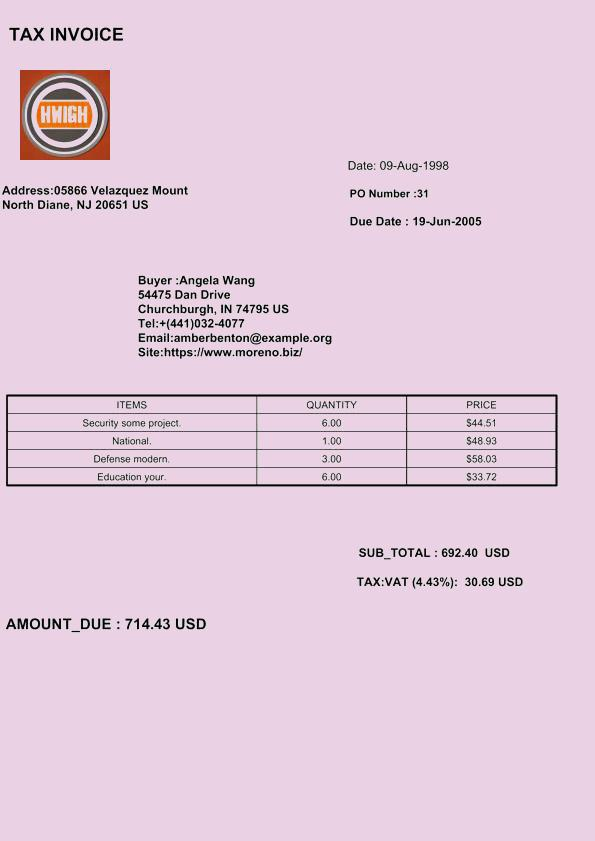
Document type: Invoice